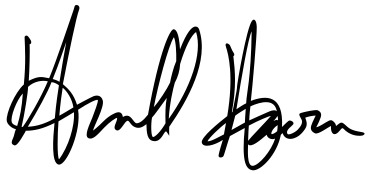
Signature of: huell howser